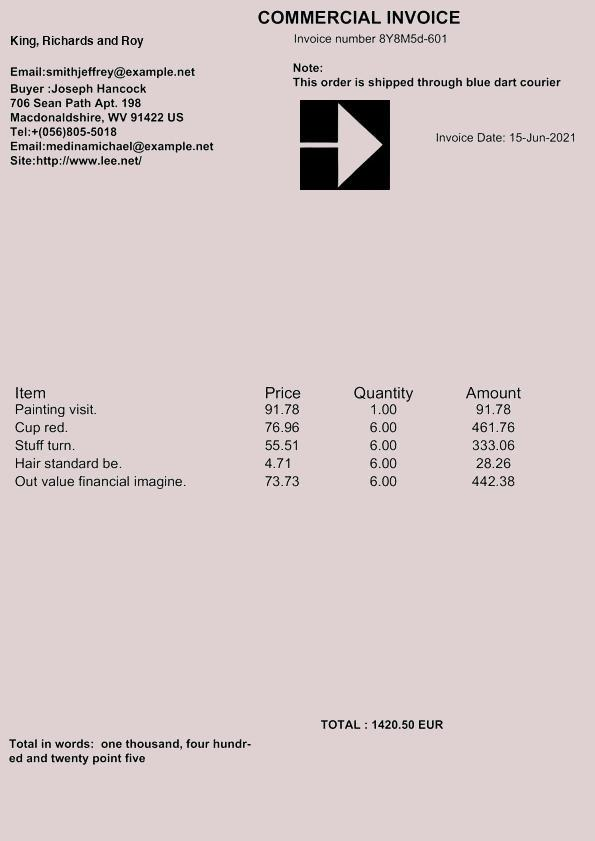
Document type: Invoice